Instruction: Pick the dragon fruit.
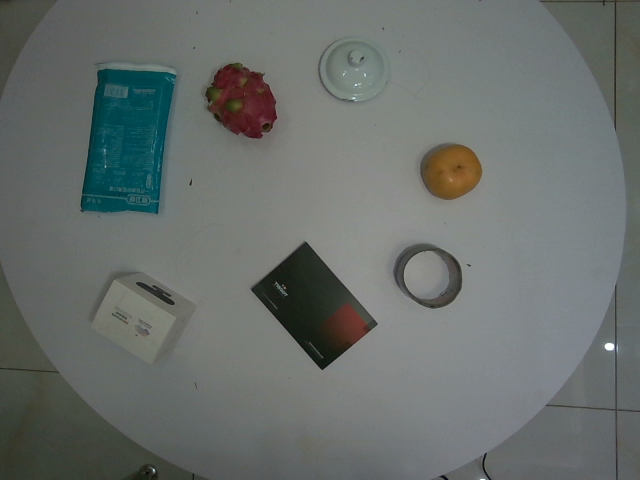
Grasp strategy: vertical